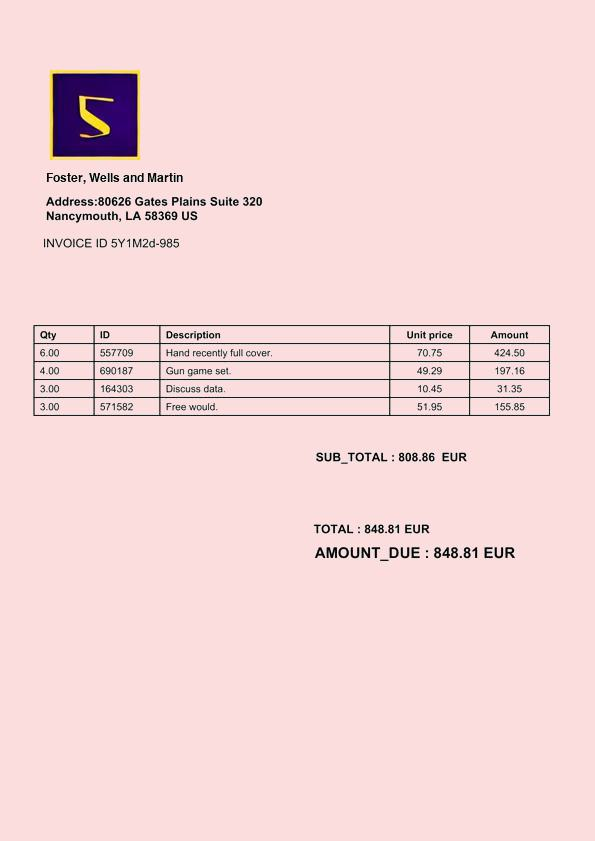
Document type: Invoice